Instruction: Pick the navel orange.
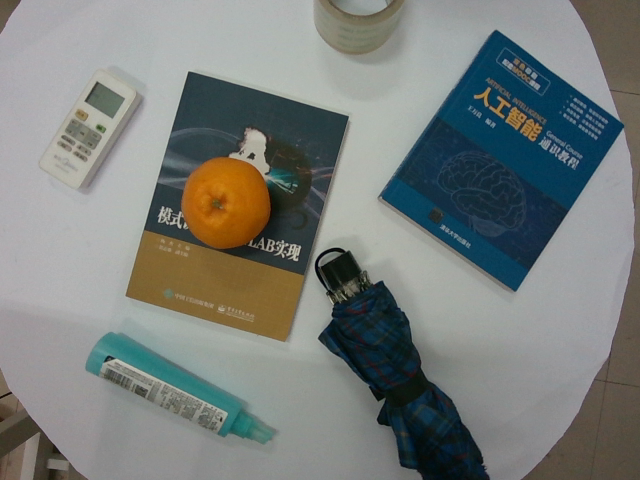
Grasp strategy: vertical